Question: What are the imaging findings?
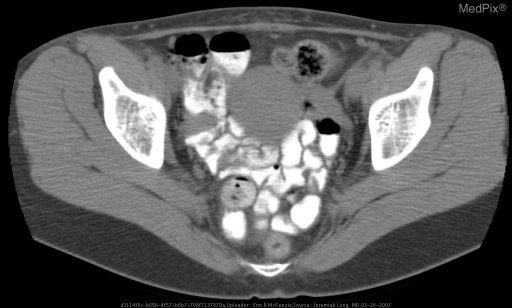
Answer: The imaging shows •  Within the pelvis, just posterior to the uterus and just to the right of the midline, there is a 1.9 cm round mass with an internal air-fluid level and some enteric contrast material present within.
•  The density of the enteric contrast material within the lesion is somewhat less than that of the surrounding small bowel.
•  There is no mesenteric inflammatory change surround this lesion.
•  The appendix is not definitely identified on this examination.  No secondary signs of appendiceal inflammation are noted.
•  The bowel loops otherwise demonstrate normal attenuation and configuration throughout.
•  There is no evidence of bowel obstruction. Posterior to the uterus and to ther right of midline there is a 1.9 cm rounded mass with an internal air-fluid level and some enteric contrast material present within..